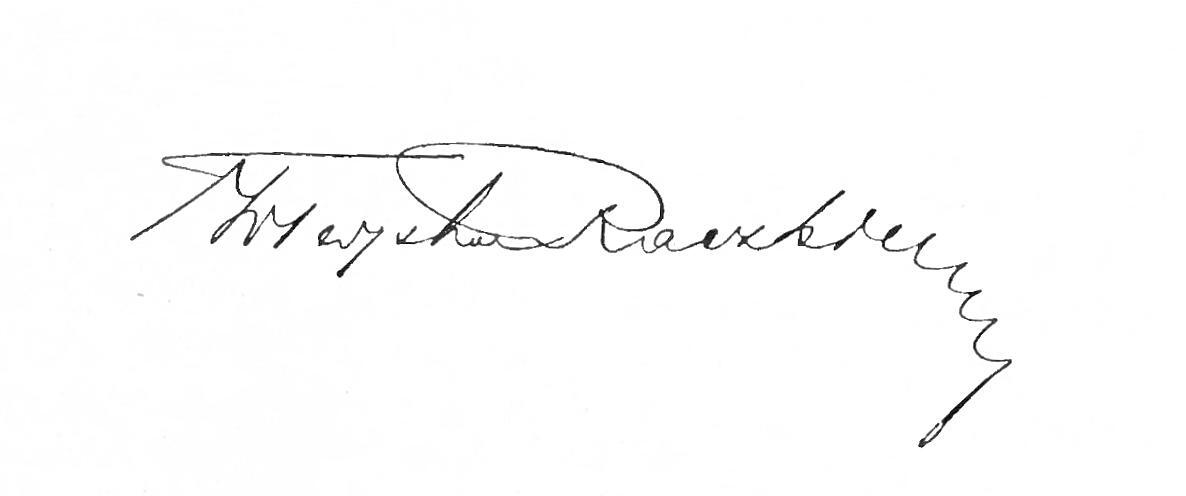
Signature of: władysław raczkiewicz